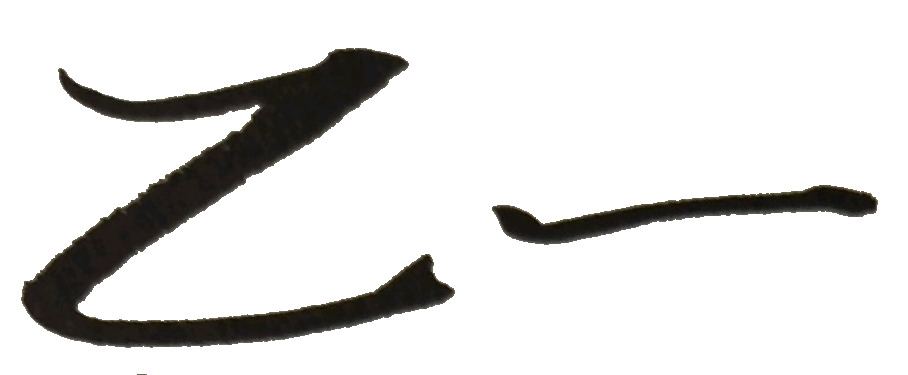
Signature of: otsuichi